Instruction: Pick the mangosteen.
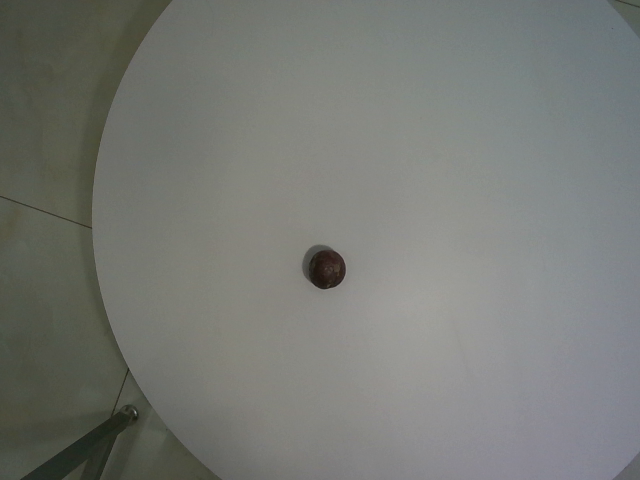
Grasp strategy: vertical